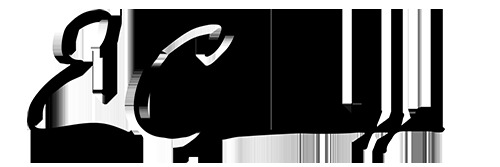
Signature of: eric garcetti